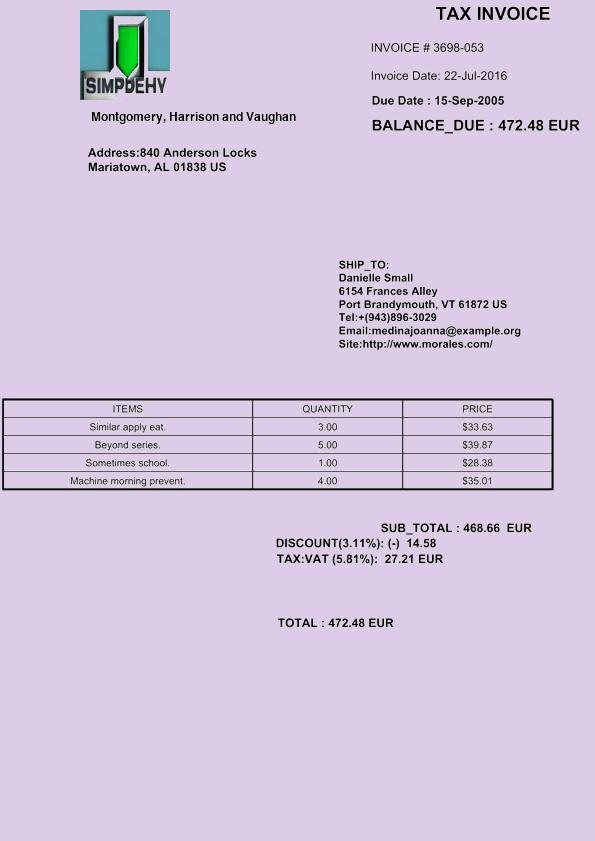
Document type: Invoice